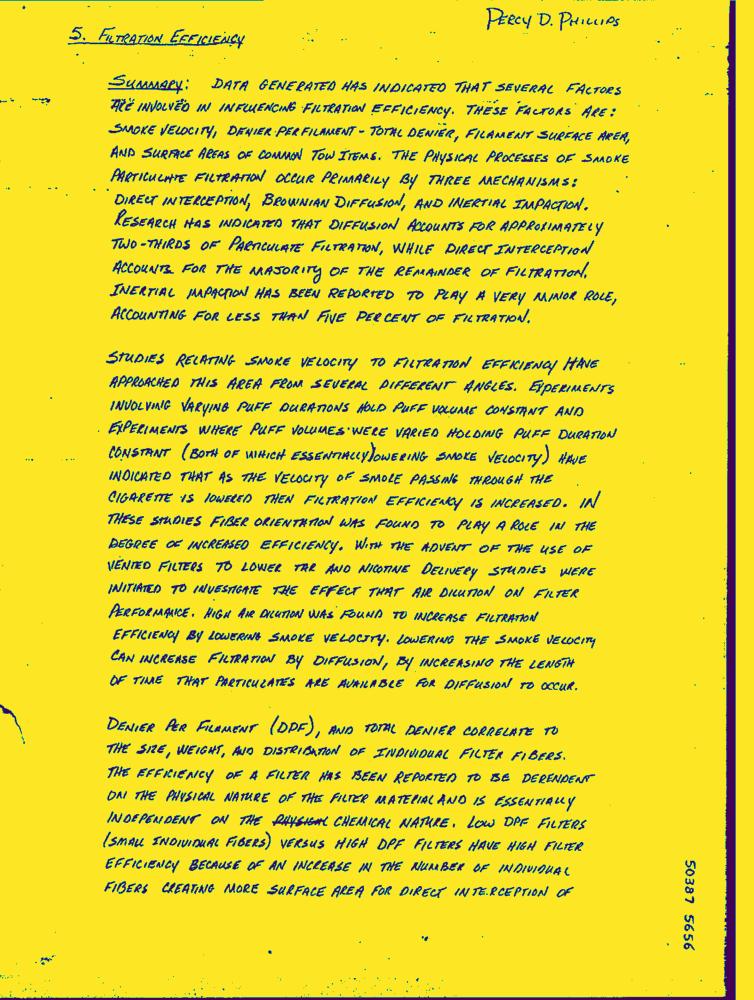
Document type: Hand-Written